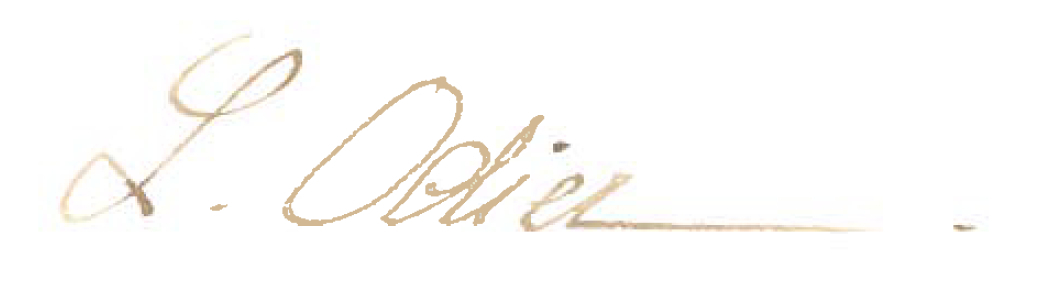
Signature of: lucie odier